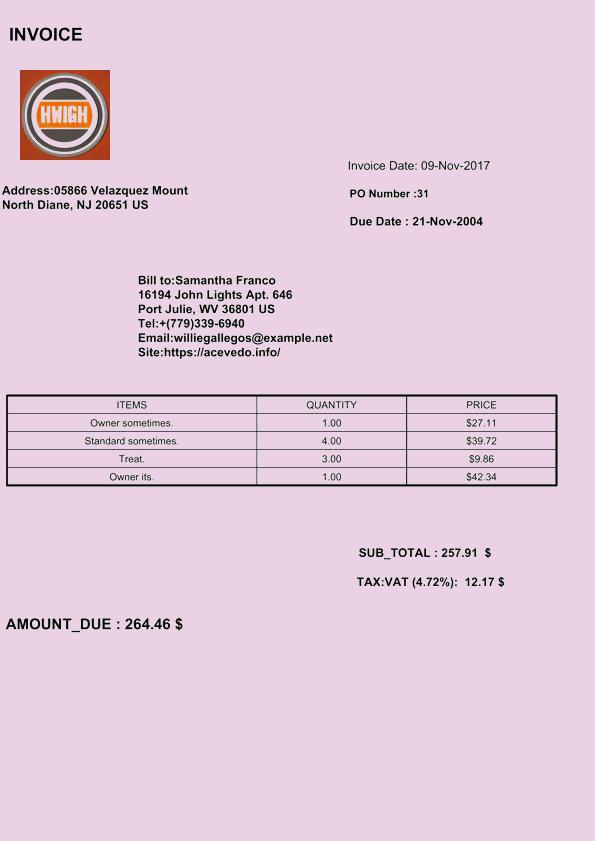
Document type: Invoice